Question: What type of tax is indicated in the document, personal property or real estate?
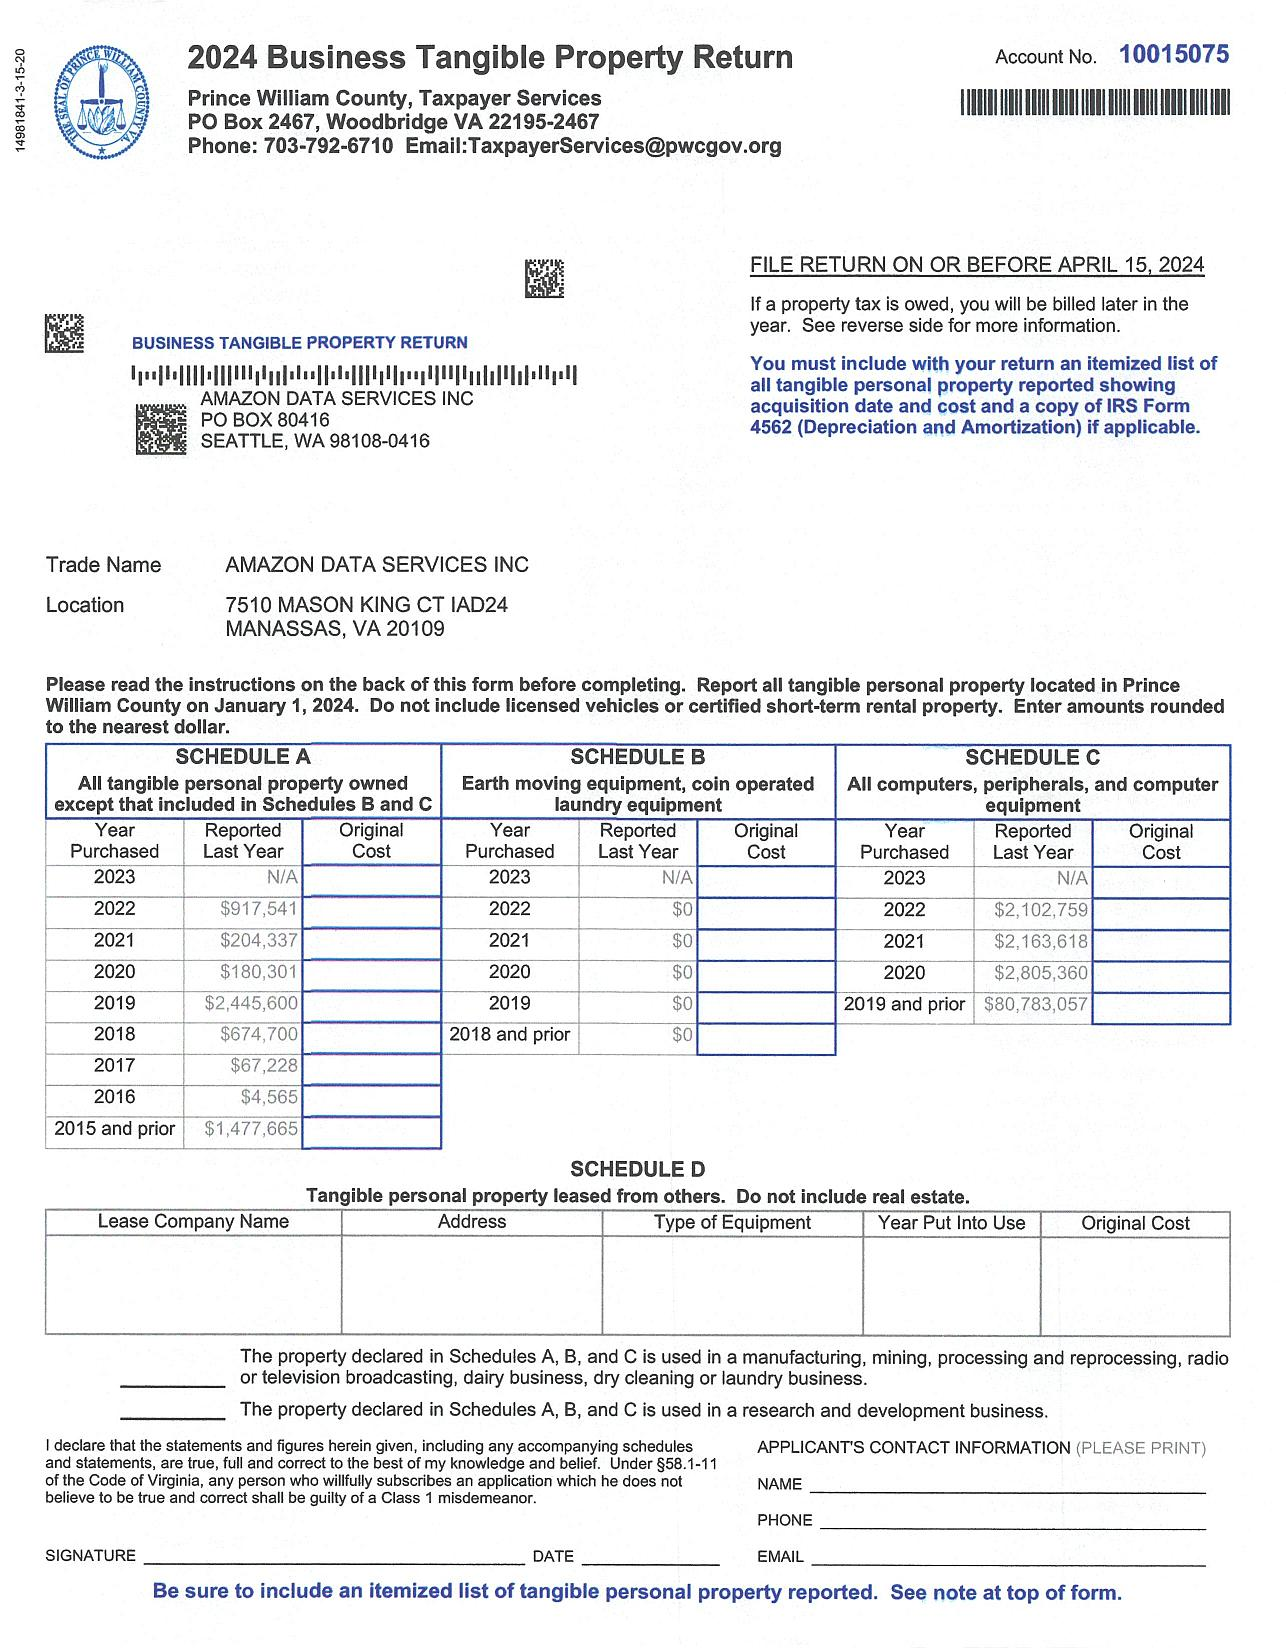
Answer: "Business Tangible Personal Property Tax"